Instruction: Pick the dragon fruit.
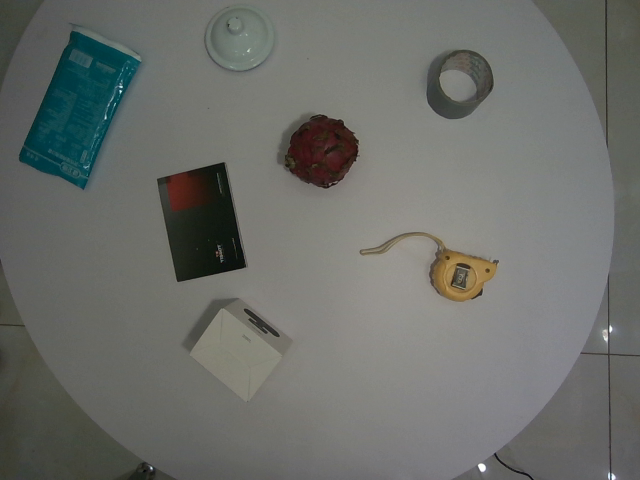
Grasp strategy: vertical